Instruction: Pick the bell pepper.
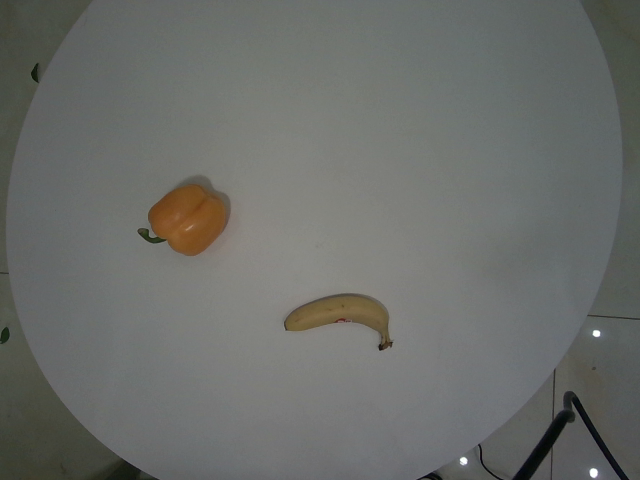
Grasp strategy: vertical